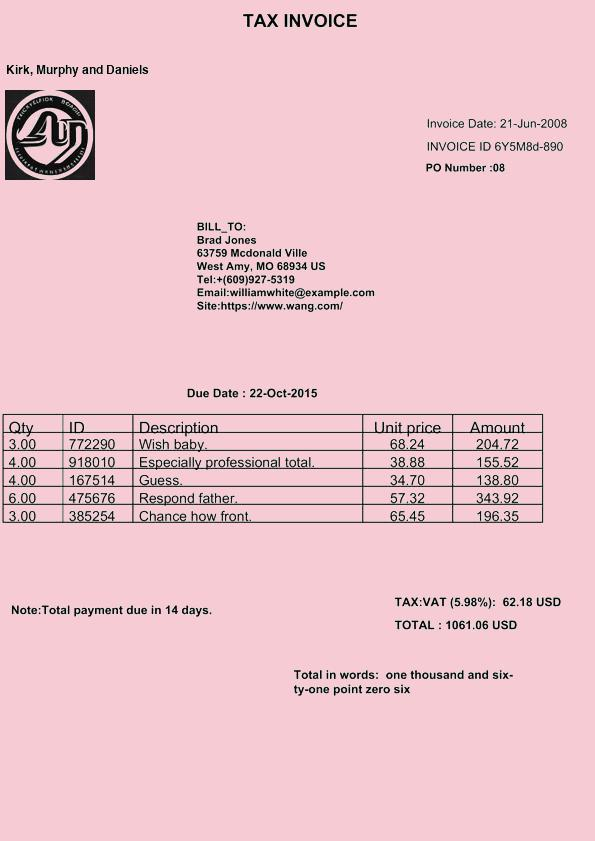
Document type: Invoice